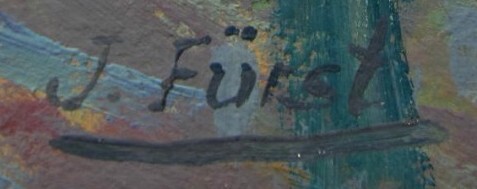
Signature of: jindřich fürst